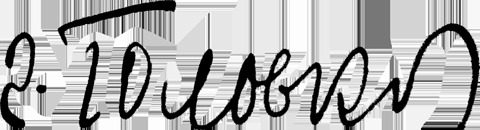
Signature of: hryhorii holovko